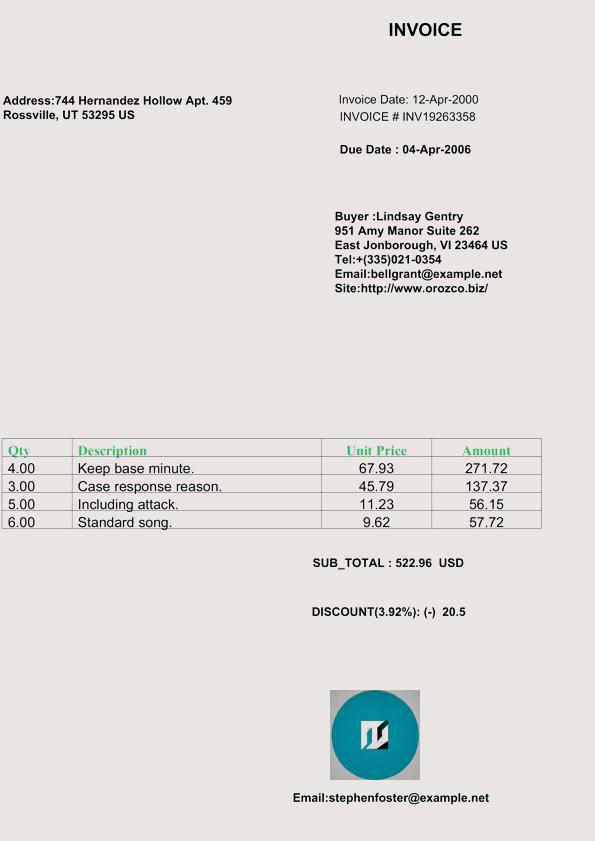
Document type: Invoice